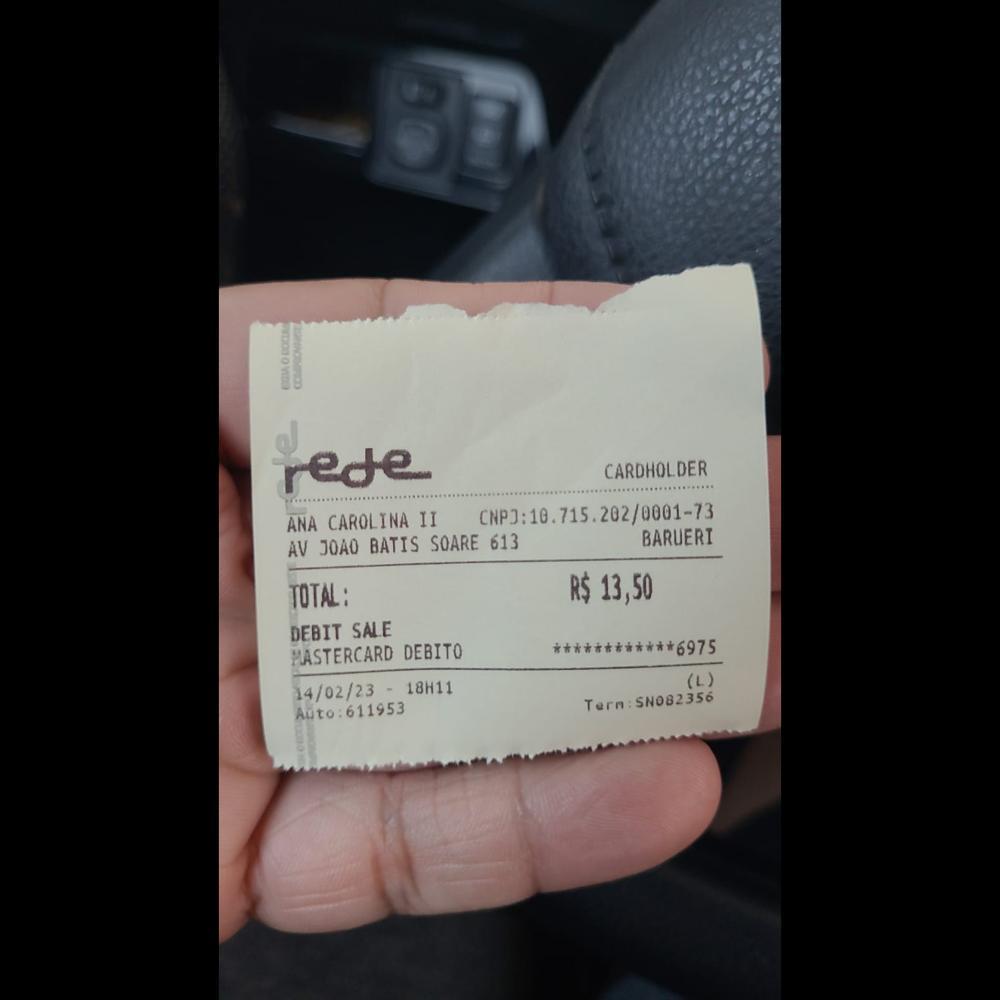
rede CARDHOLDER ANA CAROLINA II AV JOAO BATIS SOARE 613 CNP2:10.715.202/001-73 BARUERI TOTAL: DEBIT SALE MASTERCARD DEBITO 14/02/23 - 18H11 Auto:611953 R$1 13,50 ***********6975 Tarm:SN082356 (L)